Question: What might the diagnosis be?
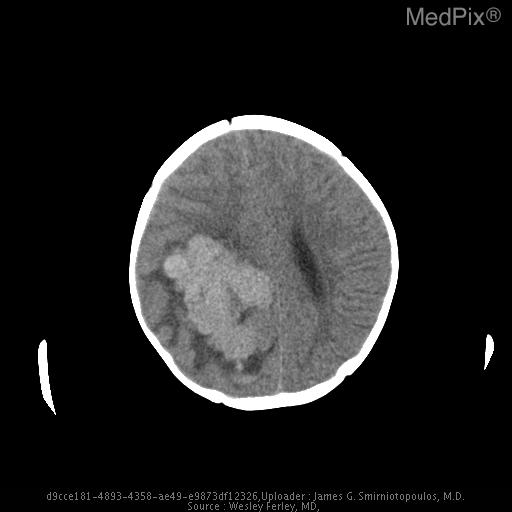
Answer: The possible diagnosis includes Choroid plexus carcinoma
Choroid plexus papilloma
PNET
Medulloepithelioma (infants)
Teratoma
Metastatic Adenocarcinoma (adults).